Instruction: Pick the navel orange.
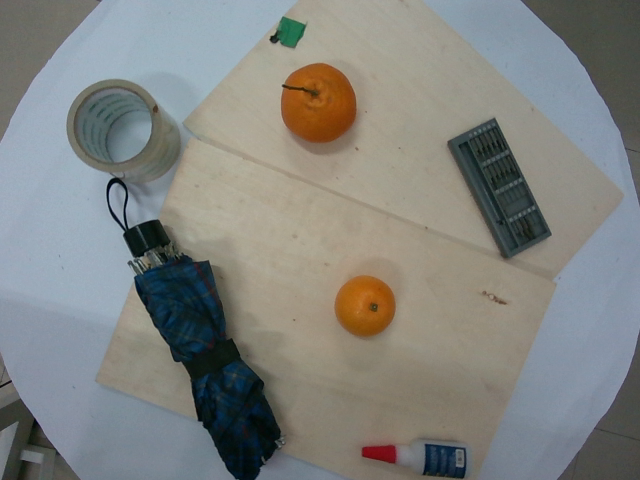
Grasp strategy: vertical